Question: What could the diagnosis suggest?
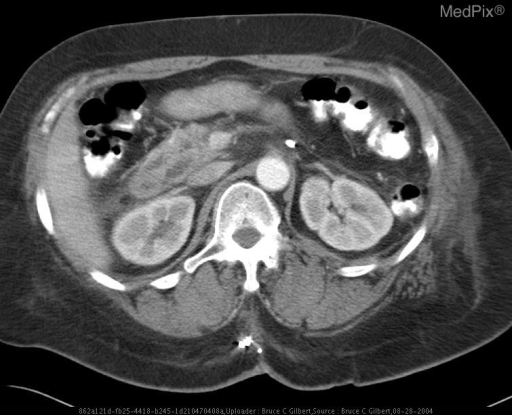
Answer: The possible diagnosis includes Persistent duct of Santorini.